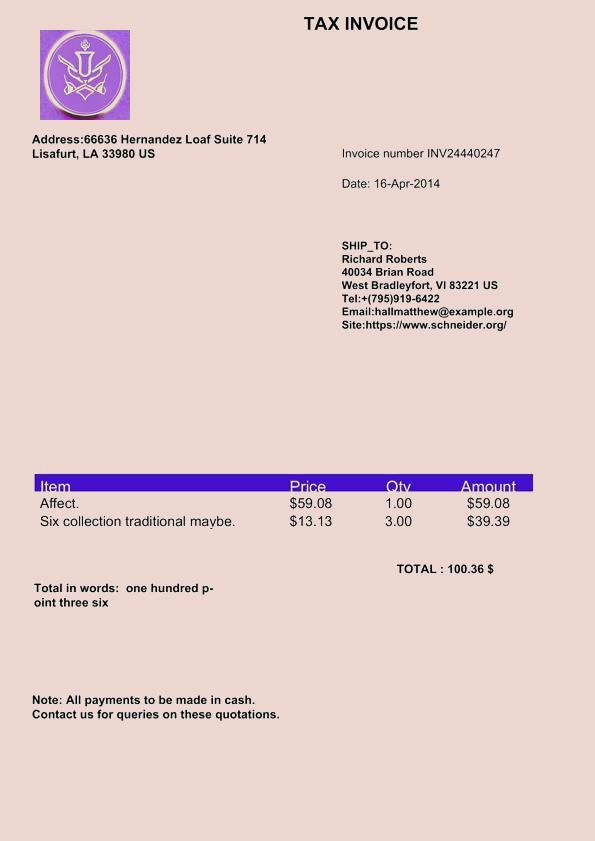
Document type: Invoice